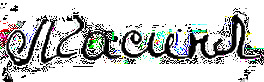
Signature of: liliana gasinskaya